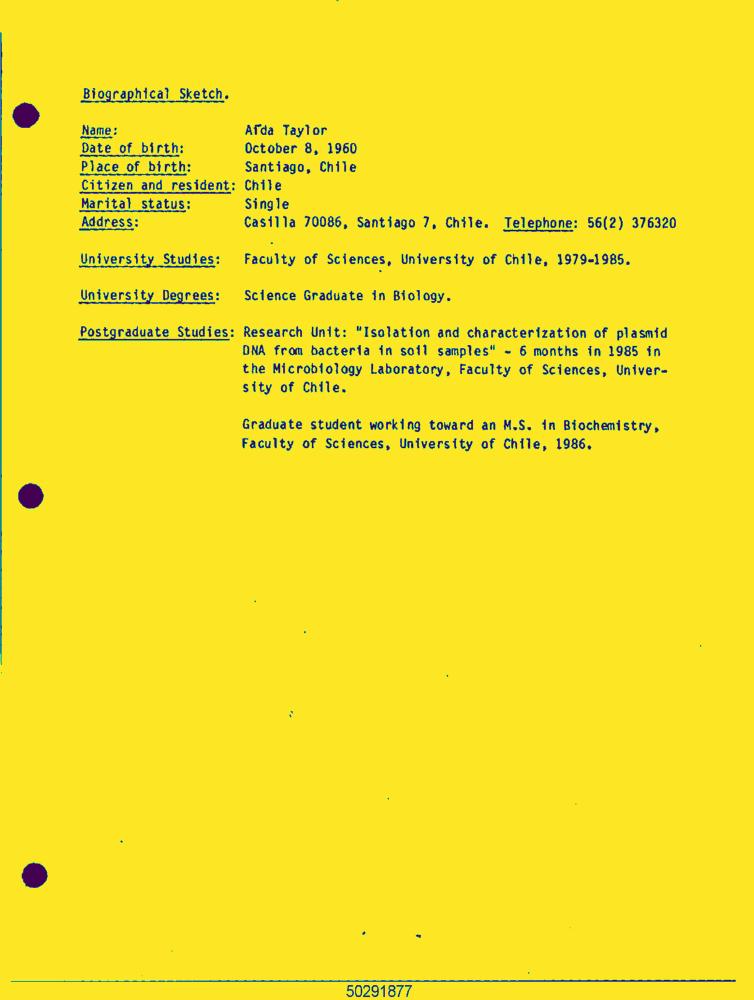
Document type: Resume-Doc